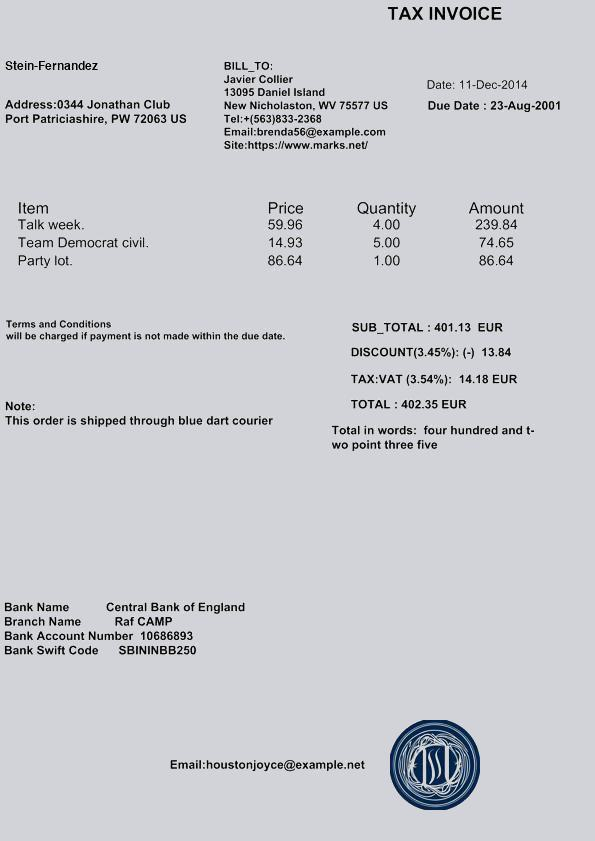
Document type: Invoice